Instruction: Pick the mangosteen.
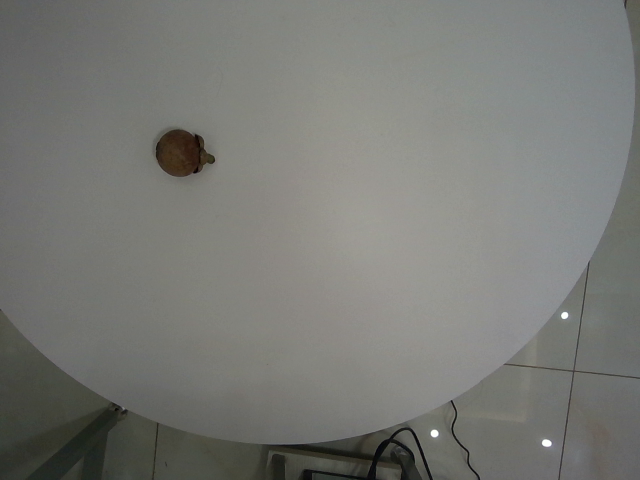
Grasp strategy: vertical